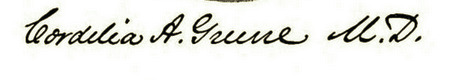
Signature of: cordelia a greene